Question: What might the diagnosis be?
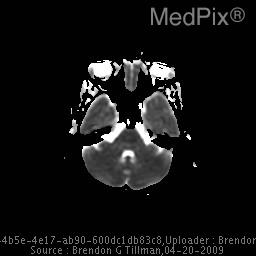
Answer: The possible diagnosis includes Postpartum Cerebral Angiopathy
Preeclampsia
Pseudoanyeurysm
Primary Cerebral Vasculitis
Other secondary Cerebral Vasculitis:
•  Polyarteritis nodosa
•  Giant cell arteritis
•  Takayasu’s arteritis
•  Wegener’s granulomatosis
•  SLE
•  RA
•  Behcet’s syndrome
•  Lyme Disease
•  Illicit drugs
           	cocaine
           	heroin
           	amphetamines
•  Sarcoidosis.